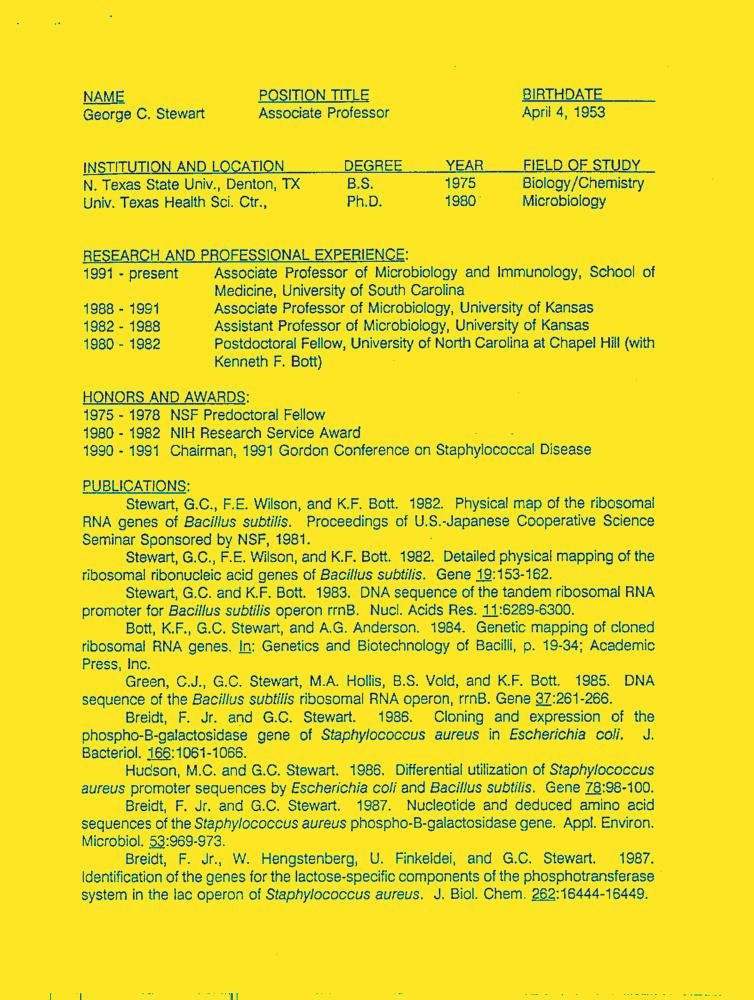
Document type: Resume-Doc